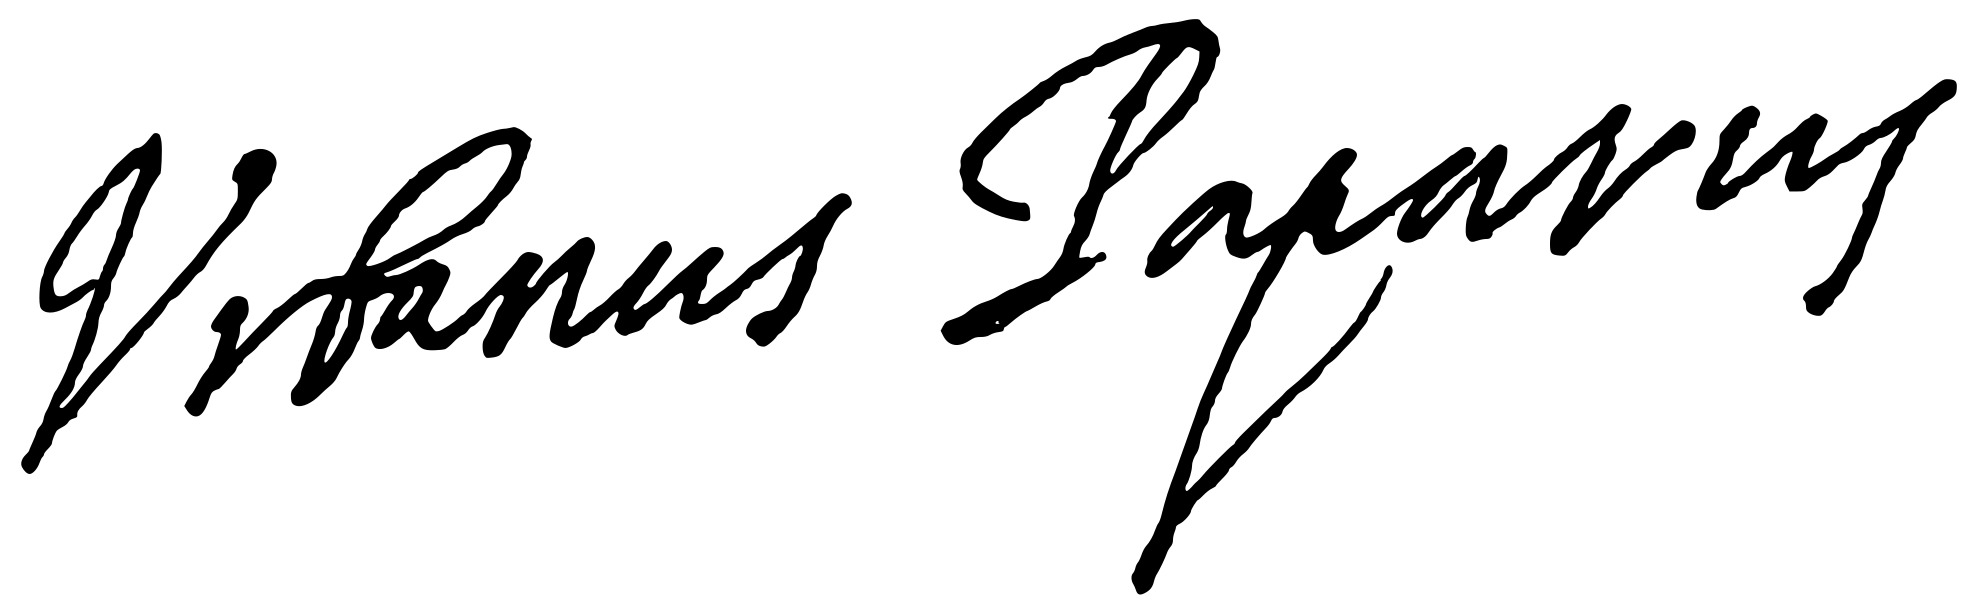
Signature of: urban viii